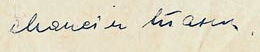
Signature of: maksim tank